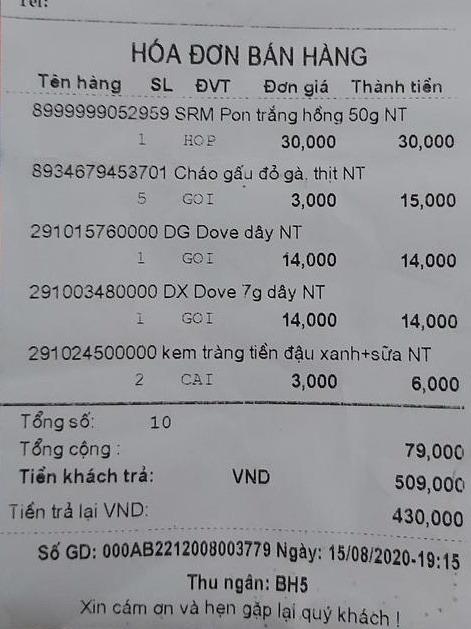
HÓA ĐƠN BÁN HÀNG

<table>
<tr>
<th>Tên hàng</th>
<th>SL</th>
<th>ĐVT</th>
<th>Đơn giá</th>
<th>Thành tiền</th>
</tr>
<tr>
<td>8999999052959 SRM Pon trắng hồng 50g NT</td>
<td>1</td>
<td>HOP</td>
<td>30,000</td>
<td>30,000</td>
</tr>
<tr>
<td>8934679453701 Cháo gấu đỏ gà, thịt NT</td>
<td>5</td>
<td>GOI</td>
<td>3,000</td>
<td>15,000</td>
</tr>
<tr>
<td>291015760000 DG Dove dây NT</td>
<td>1</td>
<td>GOI</td>
<td>14,000</td>
<td>14,000</td>
</tr>
<tr>
<td>291003480000 DX Dove 7g dây NT</td>
<td>1</td>
<td>GOI</td>
<td>14,000</td>
<td>14,000</td>
</tr>
<tr>
<td>291024500000 kem tràng tiền đậu xanh+sữa NT</td>
<td>2</td>
<td>CAI</td>
<td>3,000</td>
<td>6,000</td>
</tr>
</table>

Tổng số: 10
Tổng cộng : 79,000
Tiền khách trả: VND 509,000
Tiền trả lại VND: 430,000
Số GD: 000AB2212008003779 Ngày: 15/08/2020-19:15
Thu ngân: BH5
Xin cảm ơn và hẹn gặp lại quý khách !